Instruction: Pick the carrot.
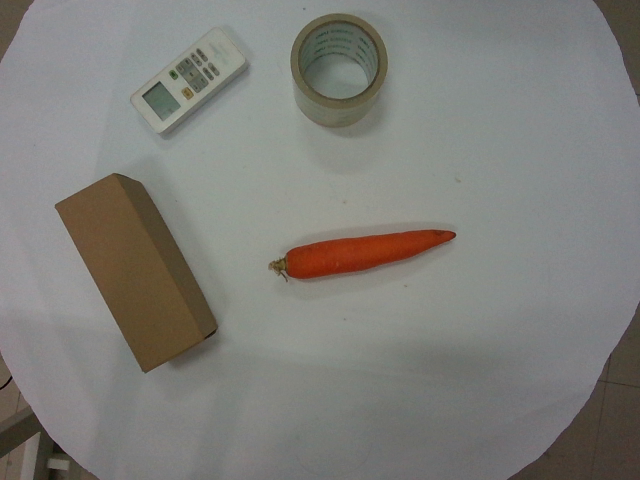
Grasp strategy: vertical